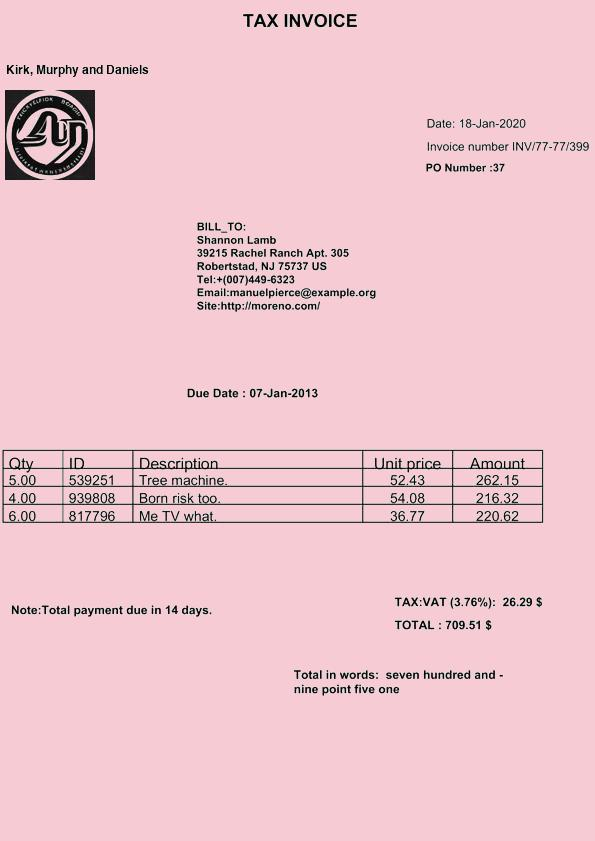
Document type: Invoice